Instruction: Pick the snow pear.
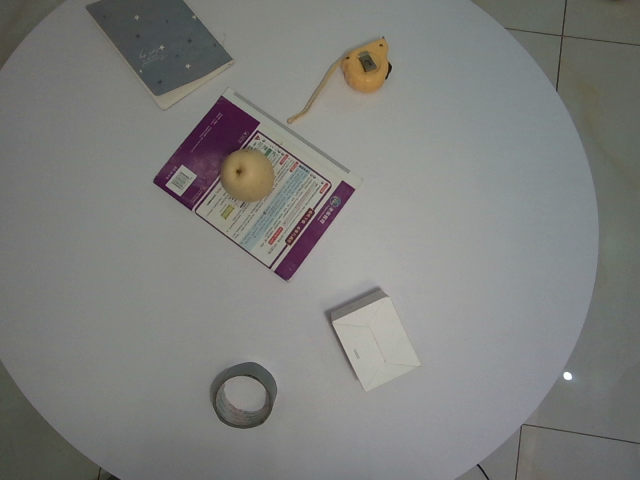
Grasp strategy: vertical